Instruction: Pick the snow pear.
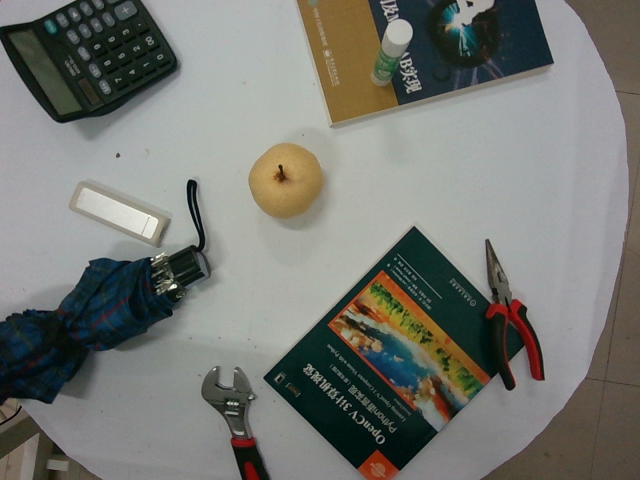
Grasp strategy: vertical